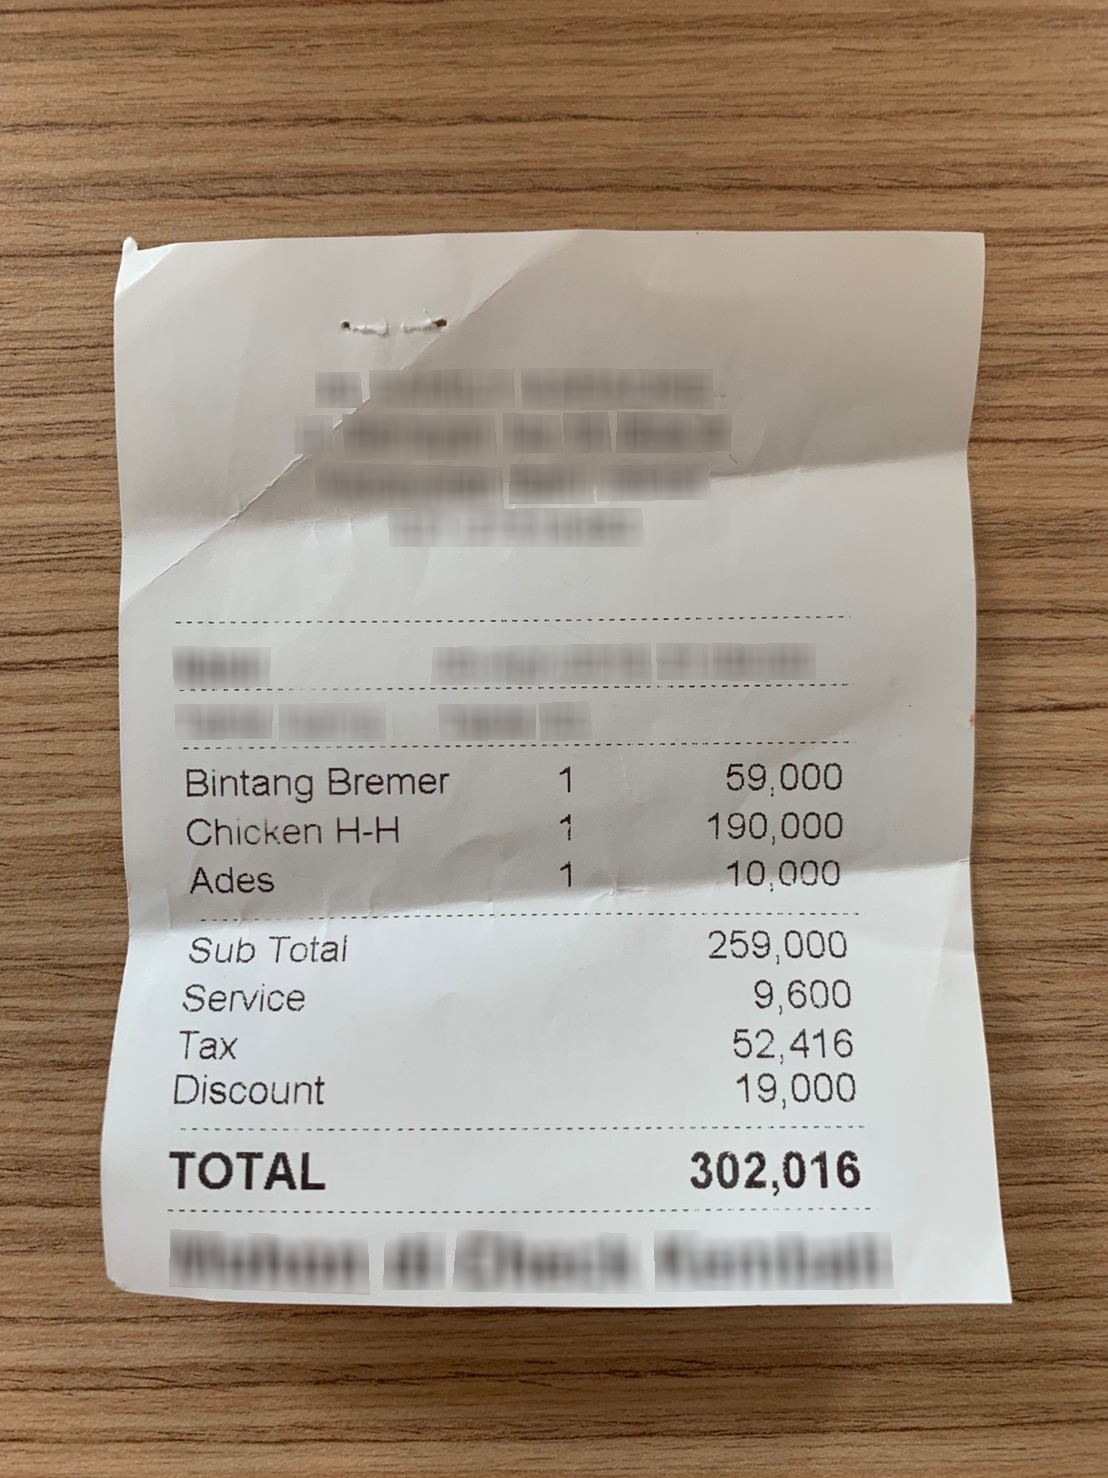
Extraction:
receipt: line_items: name: Bintang Bremer
price: 59,000
qty: 1
name: Chicken H-H
price: 190,000
qty: 1
name: Ades
price: 10,000
qty: 1
subtotal: 259,000
tax: 52,416
service: 9,600
total: 302,016